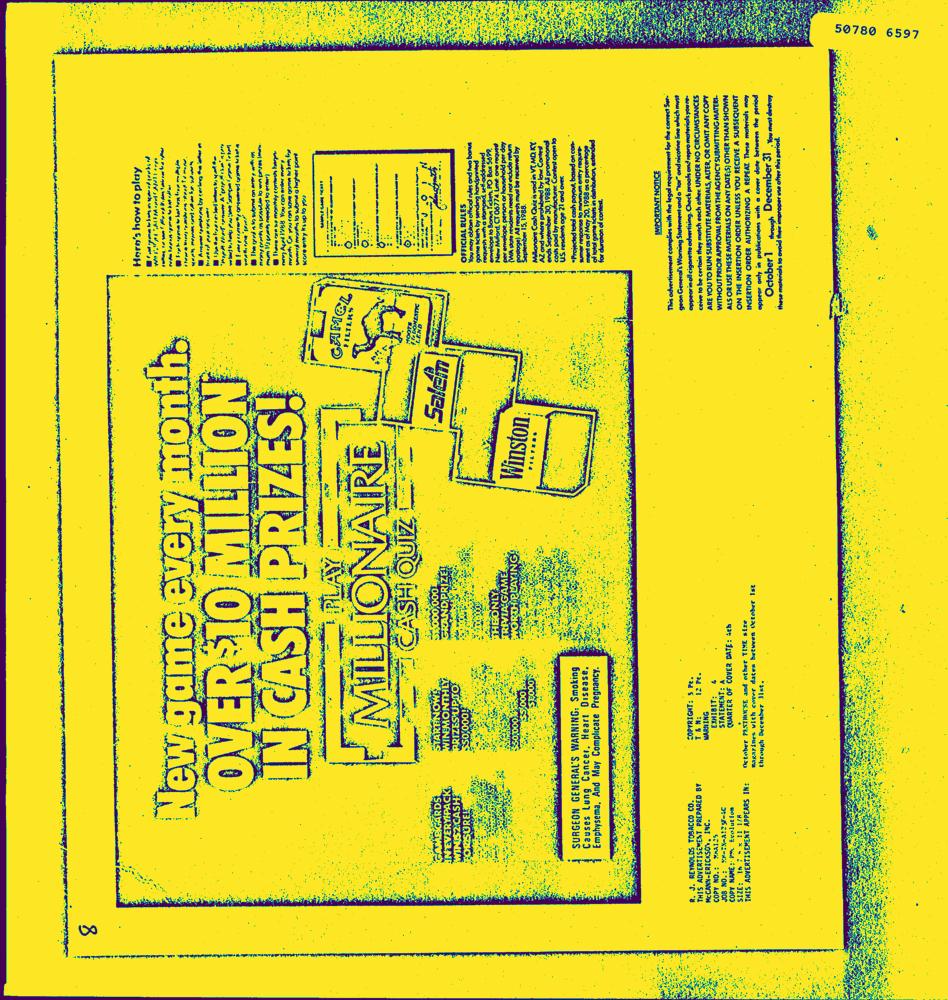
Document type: AD